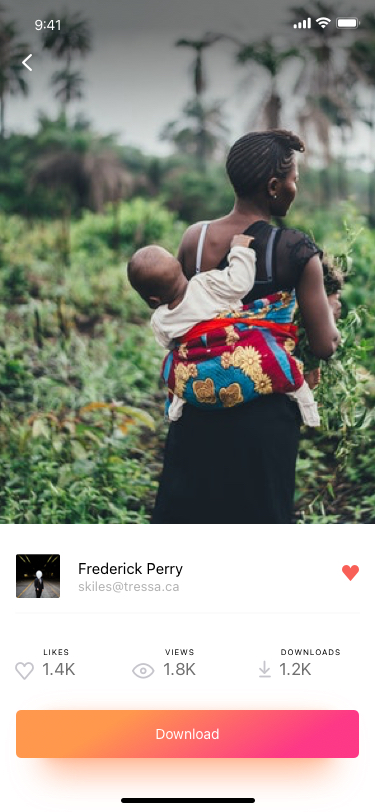
Text in this UI design:
Frederick Perry
skiles@tressa.ca
1.4K
Likes
1.8K
Views
1.2K
Downloads
Download